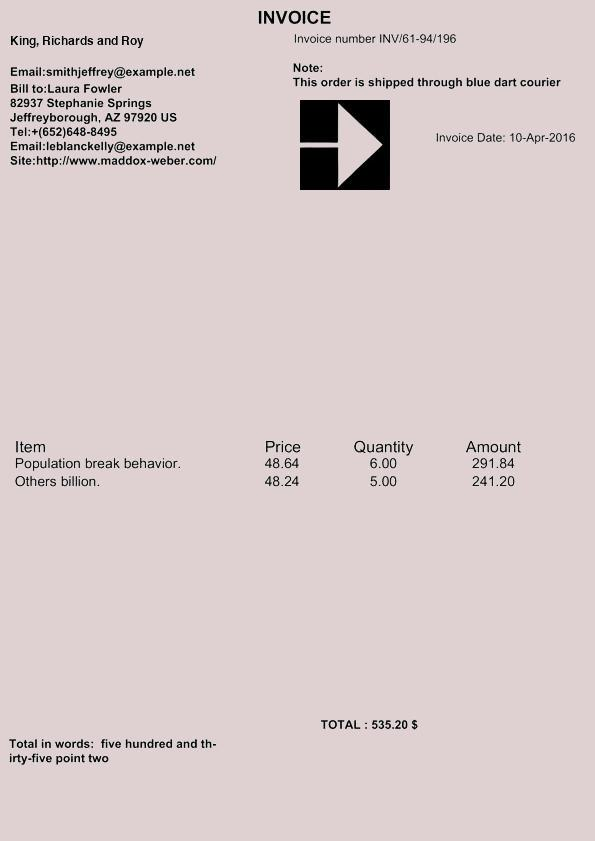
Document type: Invoice